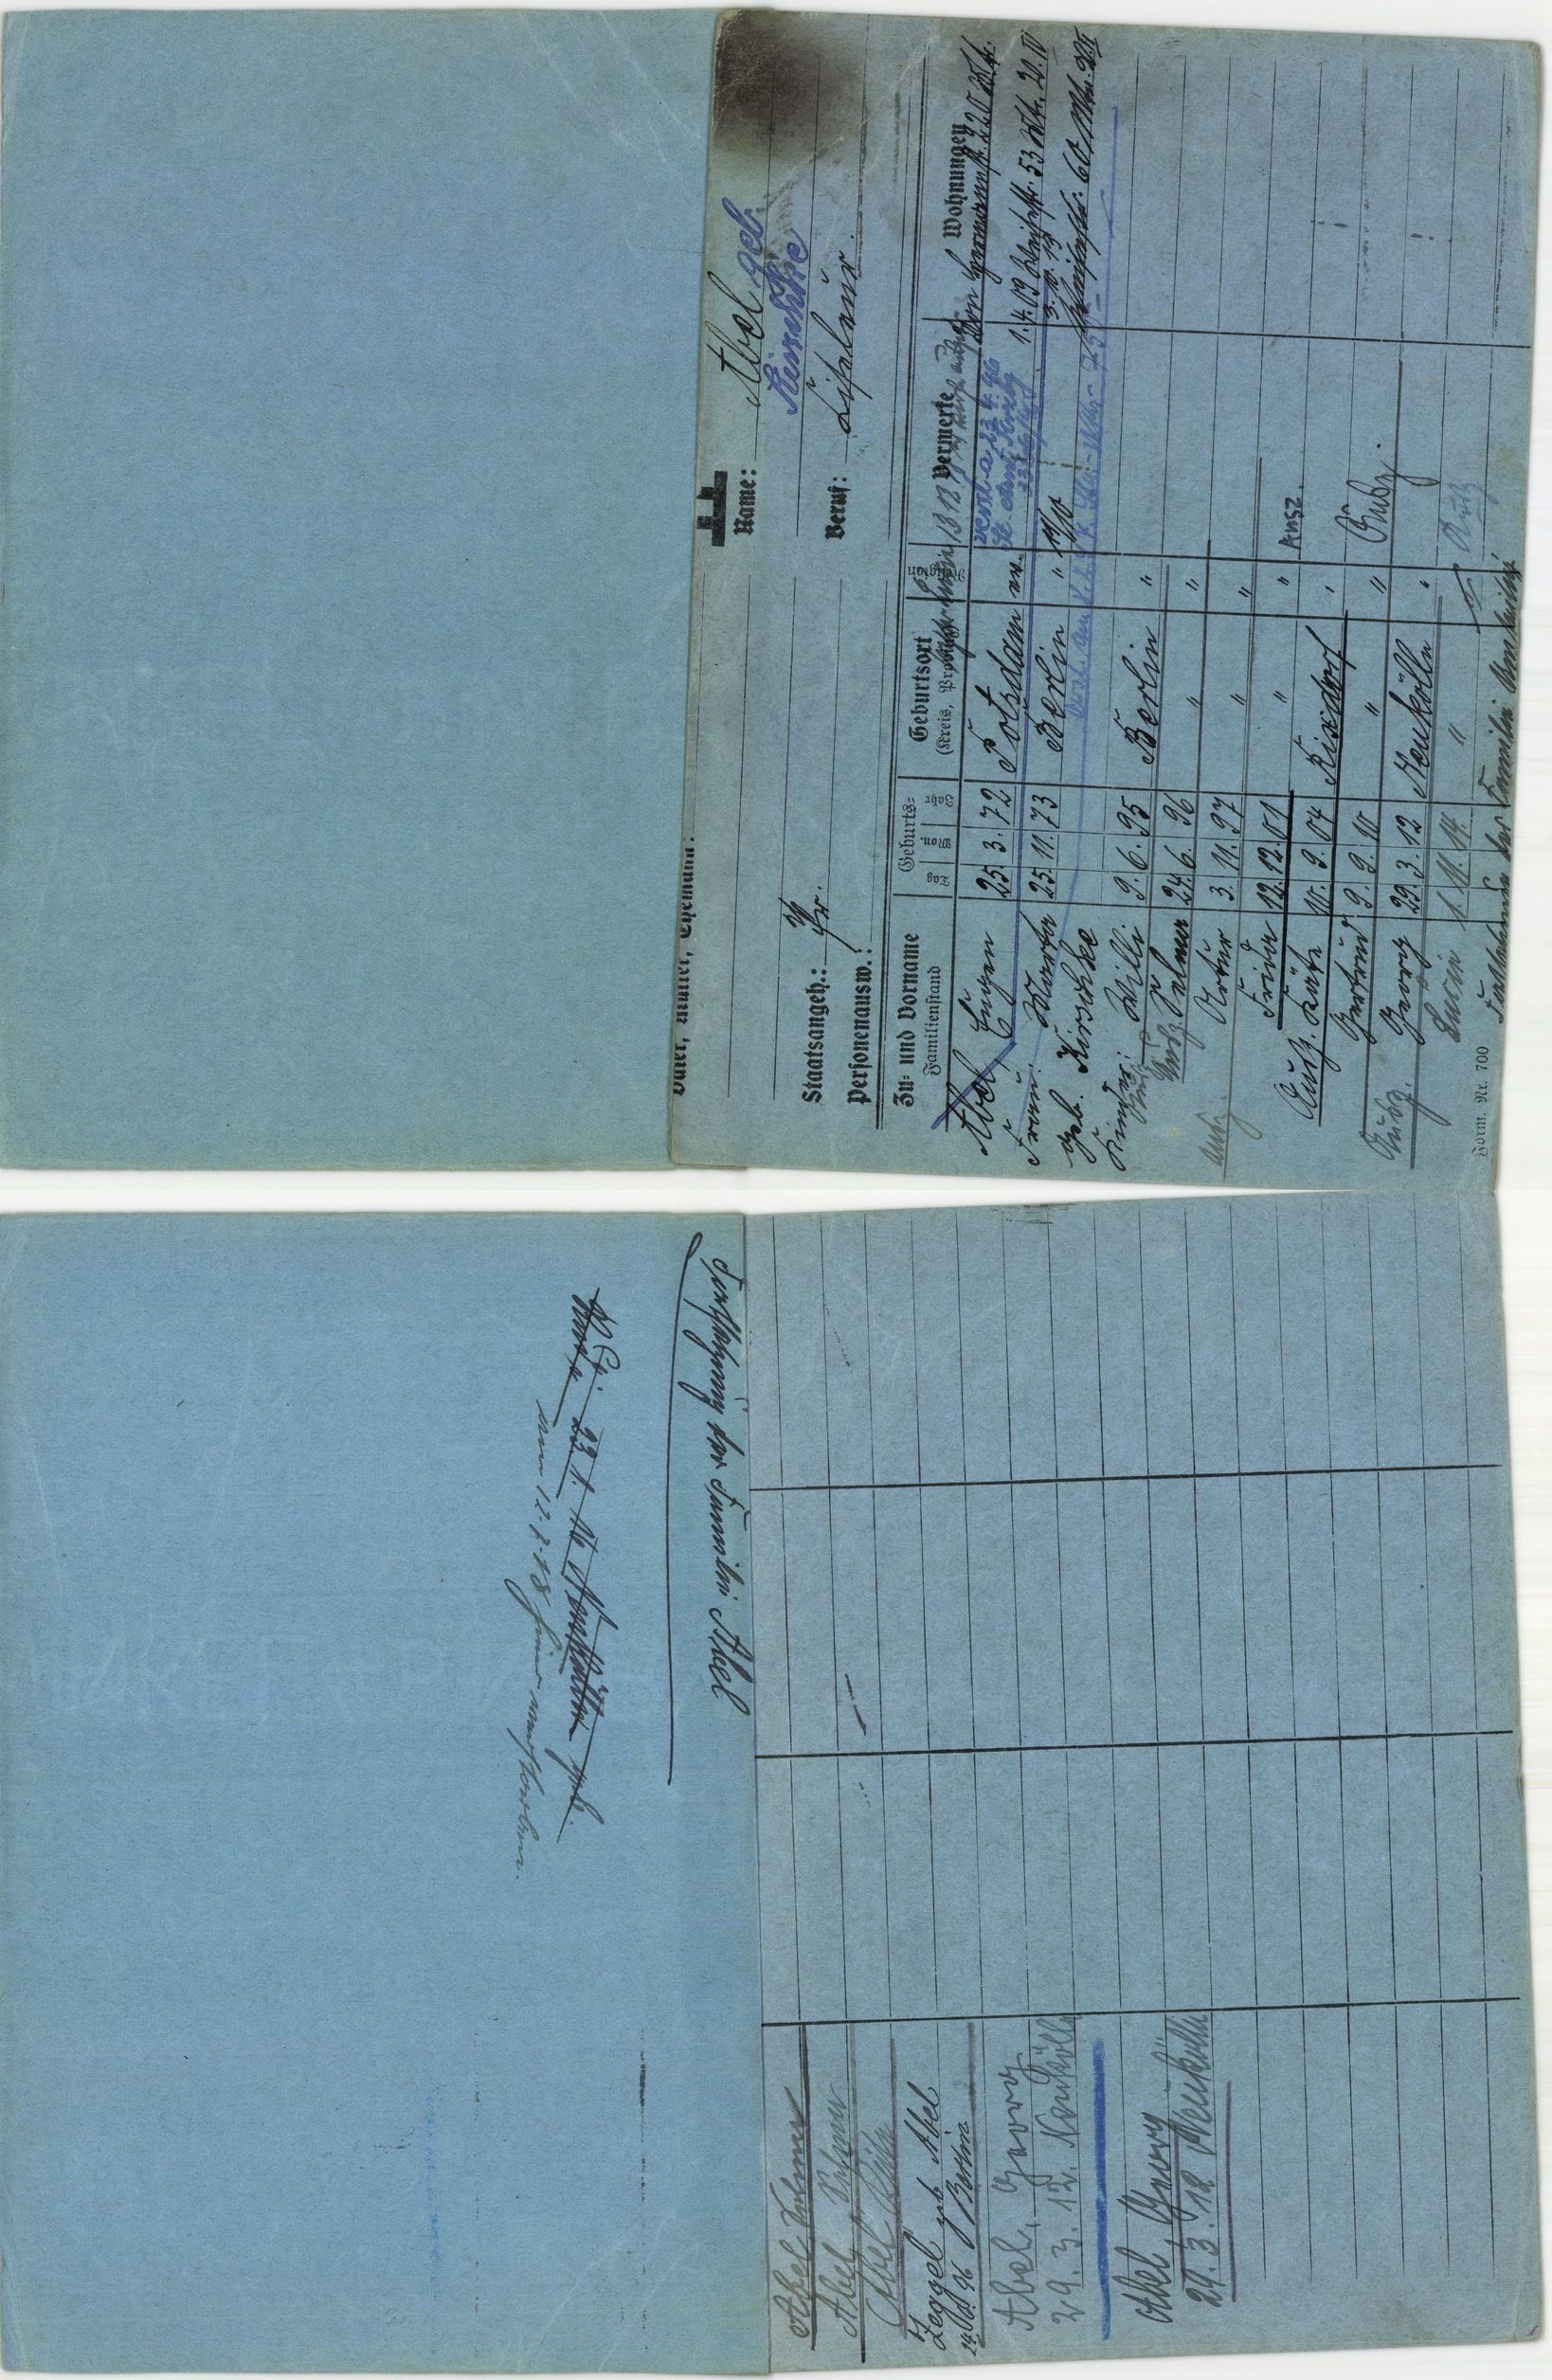
Abel geb.
Kirschke